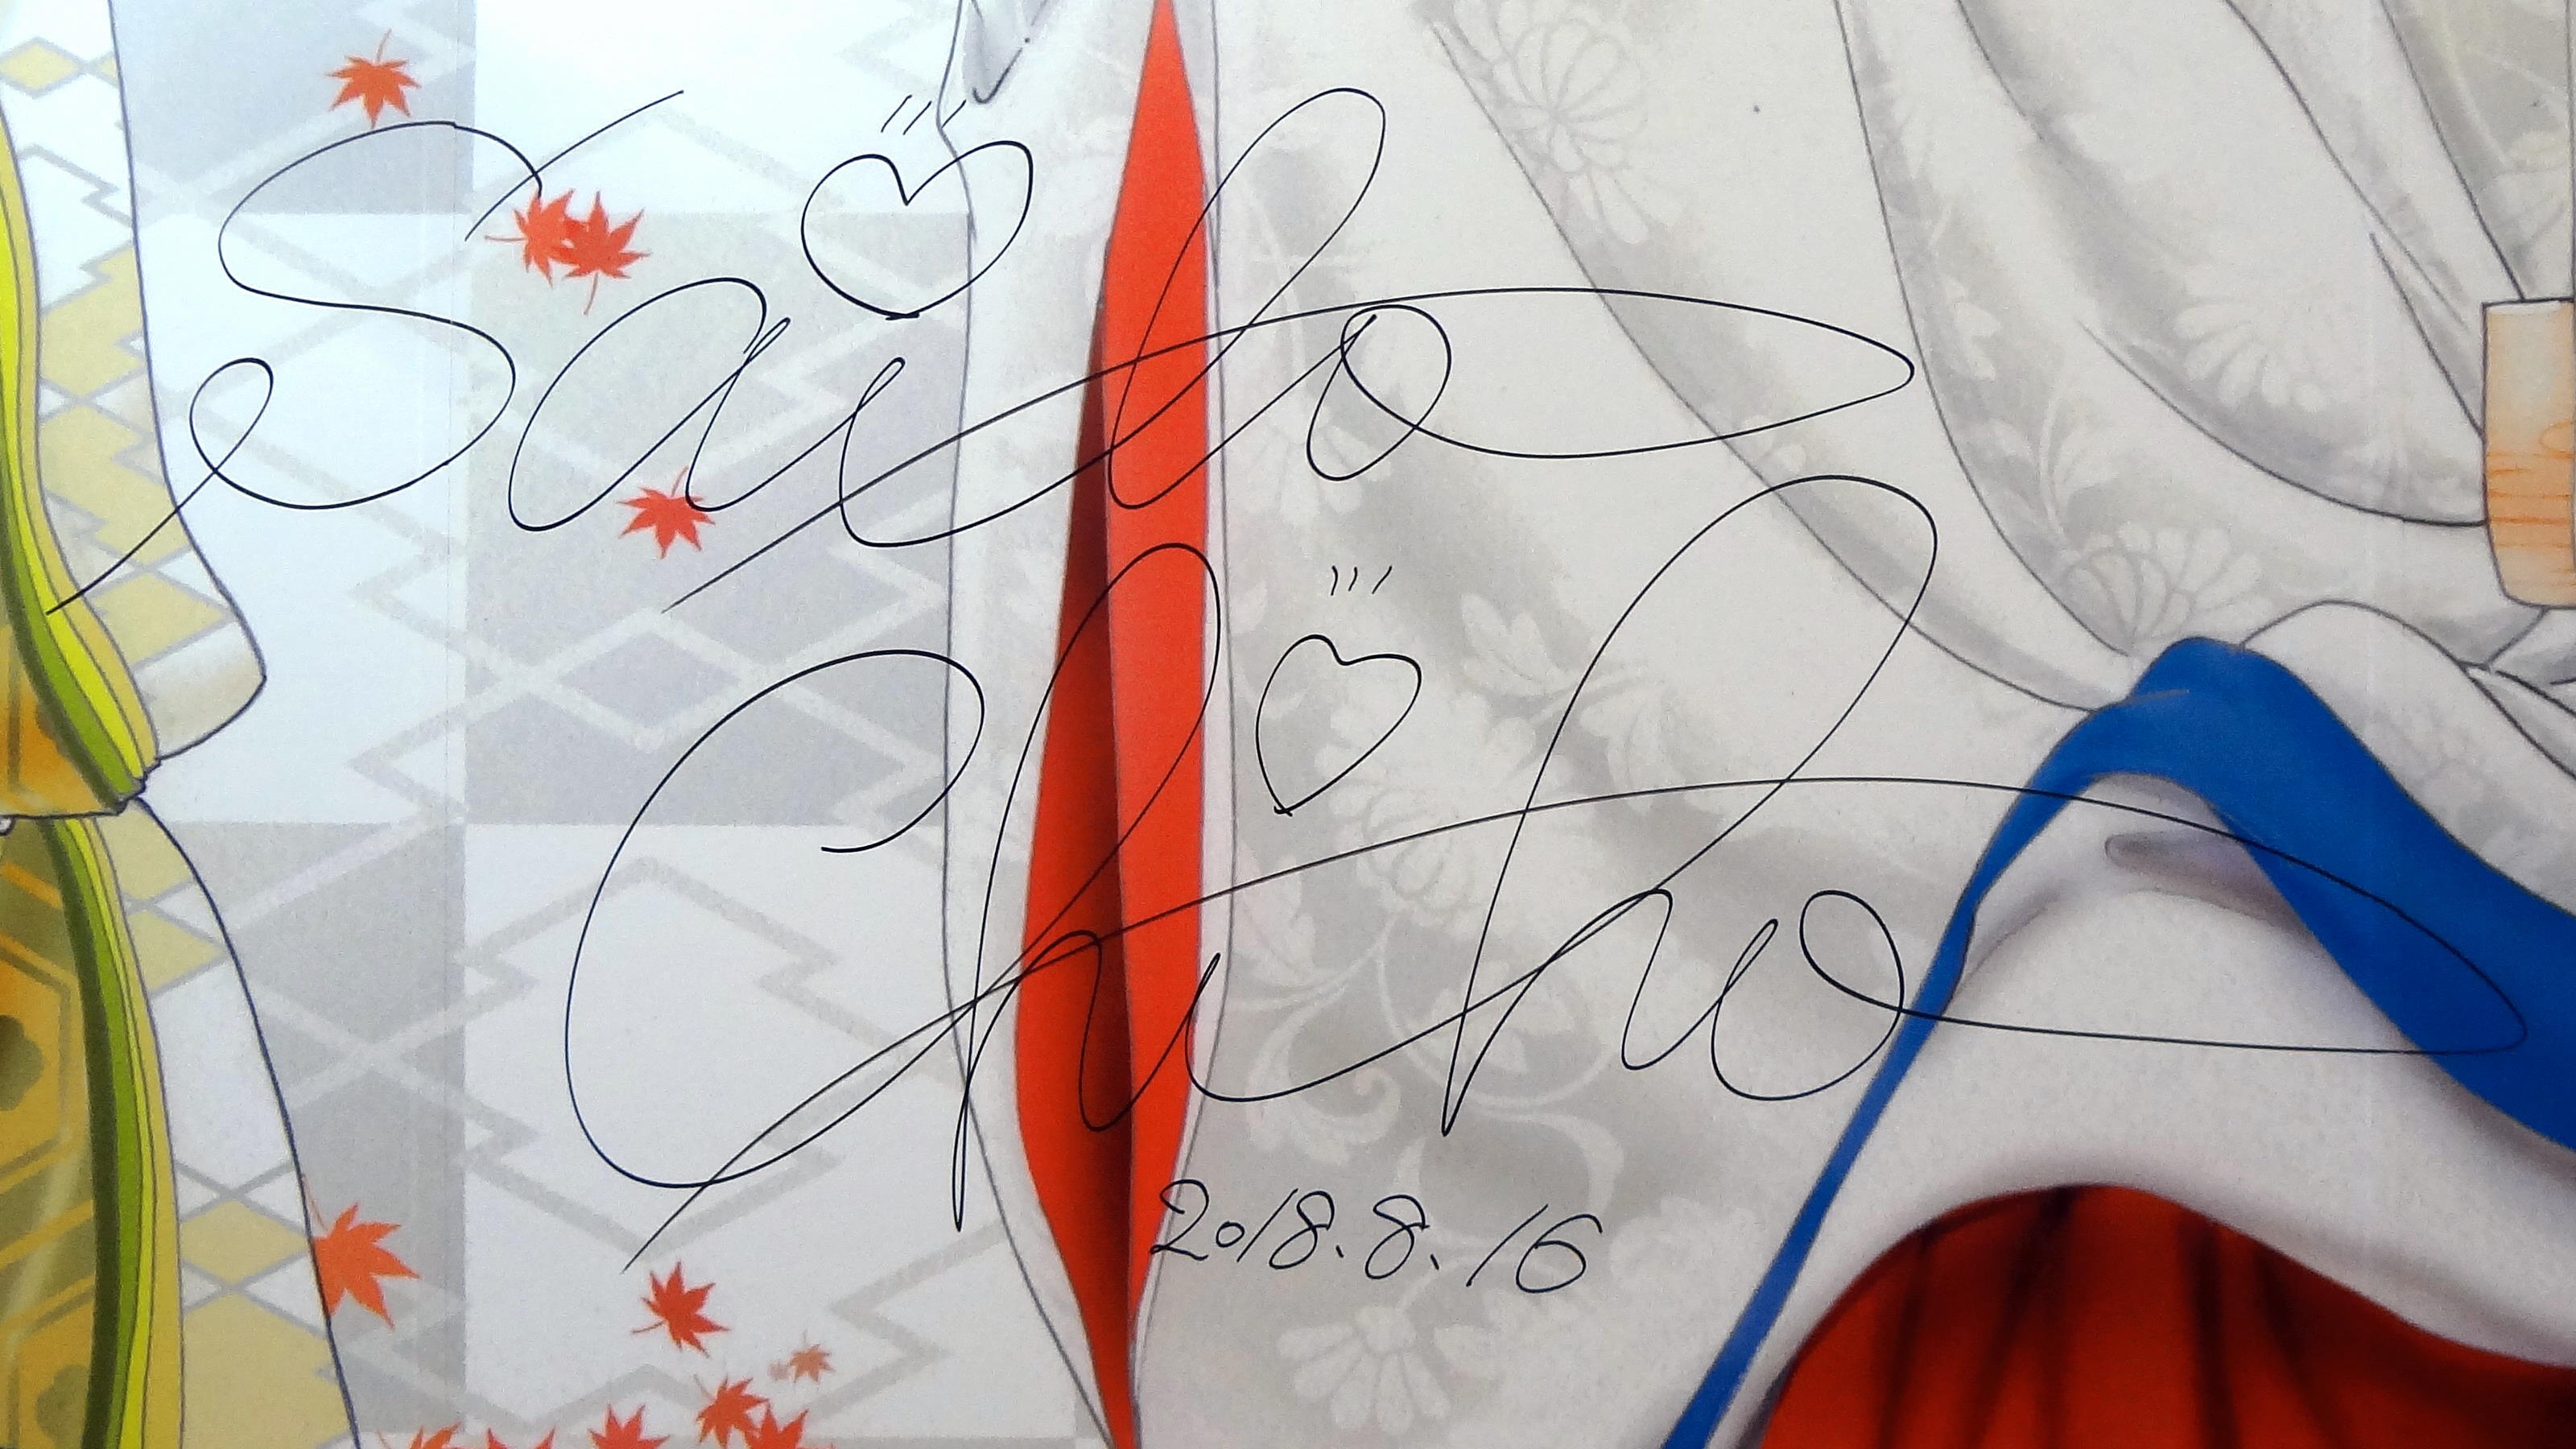
Signature of: chiho saito